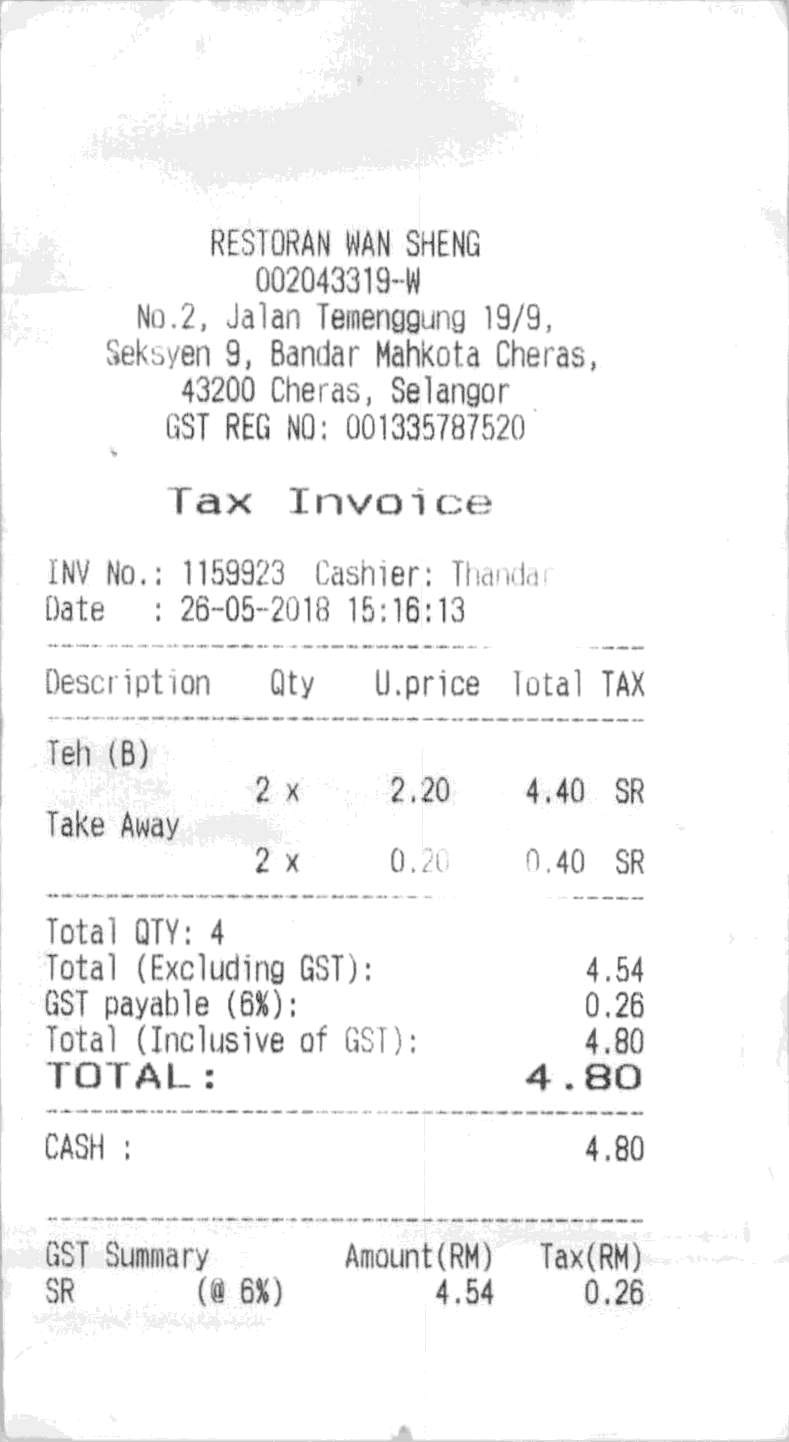
RESTORAN WAN SHENG
002043319-W
NO.2, JALAN TEMENGGUNG 19/9,
SEKSYEN 9, BANDAR MAHKOTA CHERAS,
43200 CHERAS, SELANGOR
GST REG NO: 001335787520
TAX INVOICE
INV NO. : 1159923
CASHIER: THANDAR
DATE
: 26-05-2018 15:16:13
DESCRIPTION
QTY
U.PRICE
TOTAL
TAX
TEH (B)
2 X
2.20
4.40
SR
TAKE AWAY
2 X
0.20
0.40
SR
TOTAL QTY: 4
TOTAL (EXCLUDING GST):
4.54
GST PAYABLE (6%):
0.26
TOTAL (INCLUSIVE OF GST):
4.80
TOTAL :
4.80
CASH :
4.80
GST SUMMARY
AMOUNT(RM)
TAX(RM)
SR
(@ 6%)
4.54
0.26